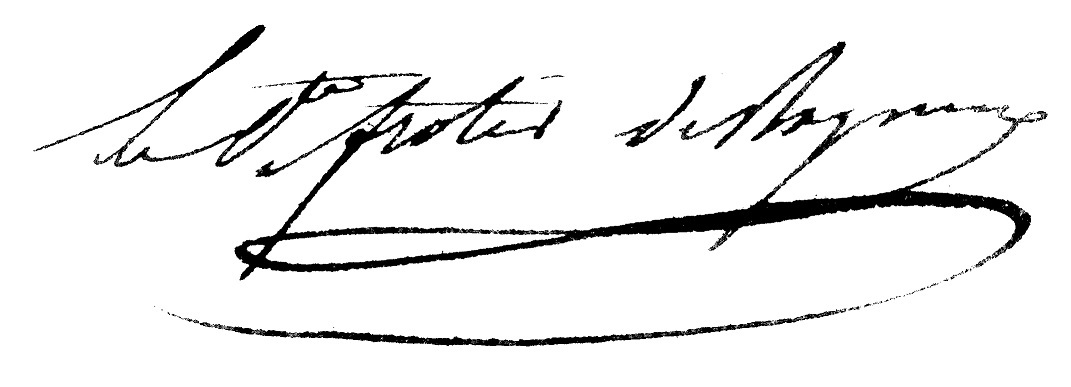
Signature of: paul frotier de bagneux